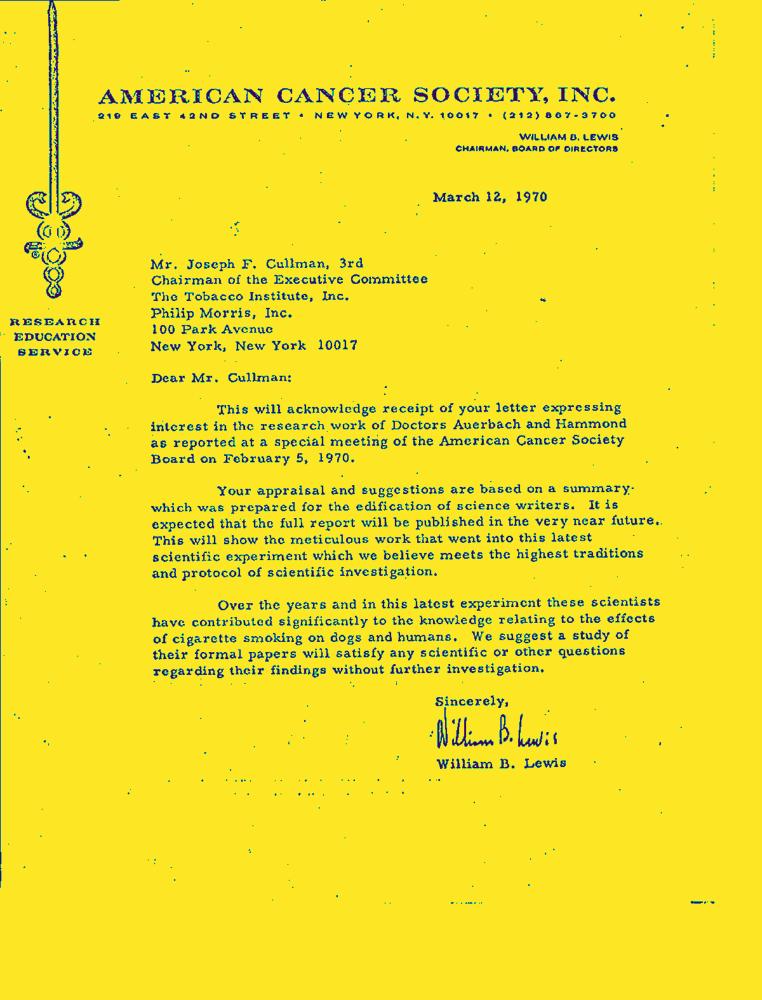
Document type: Letter-Doc